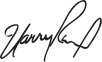
Signature of: harry reid